Question: What is the name of the tenant mentioned in the document?
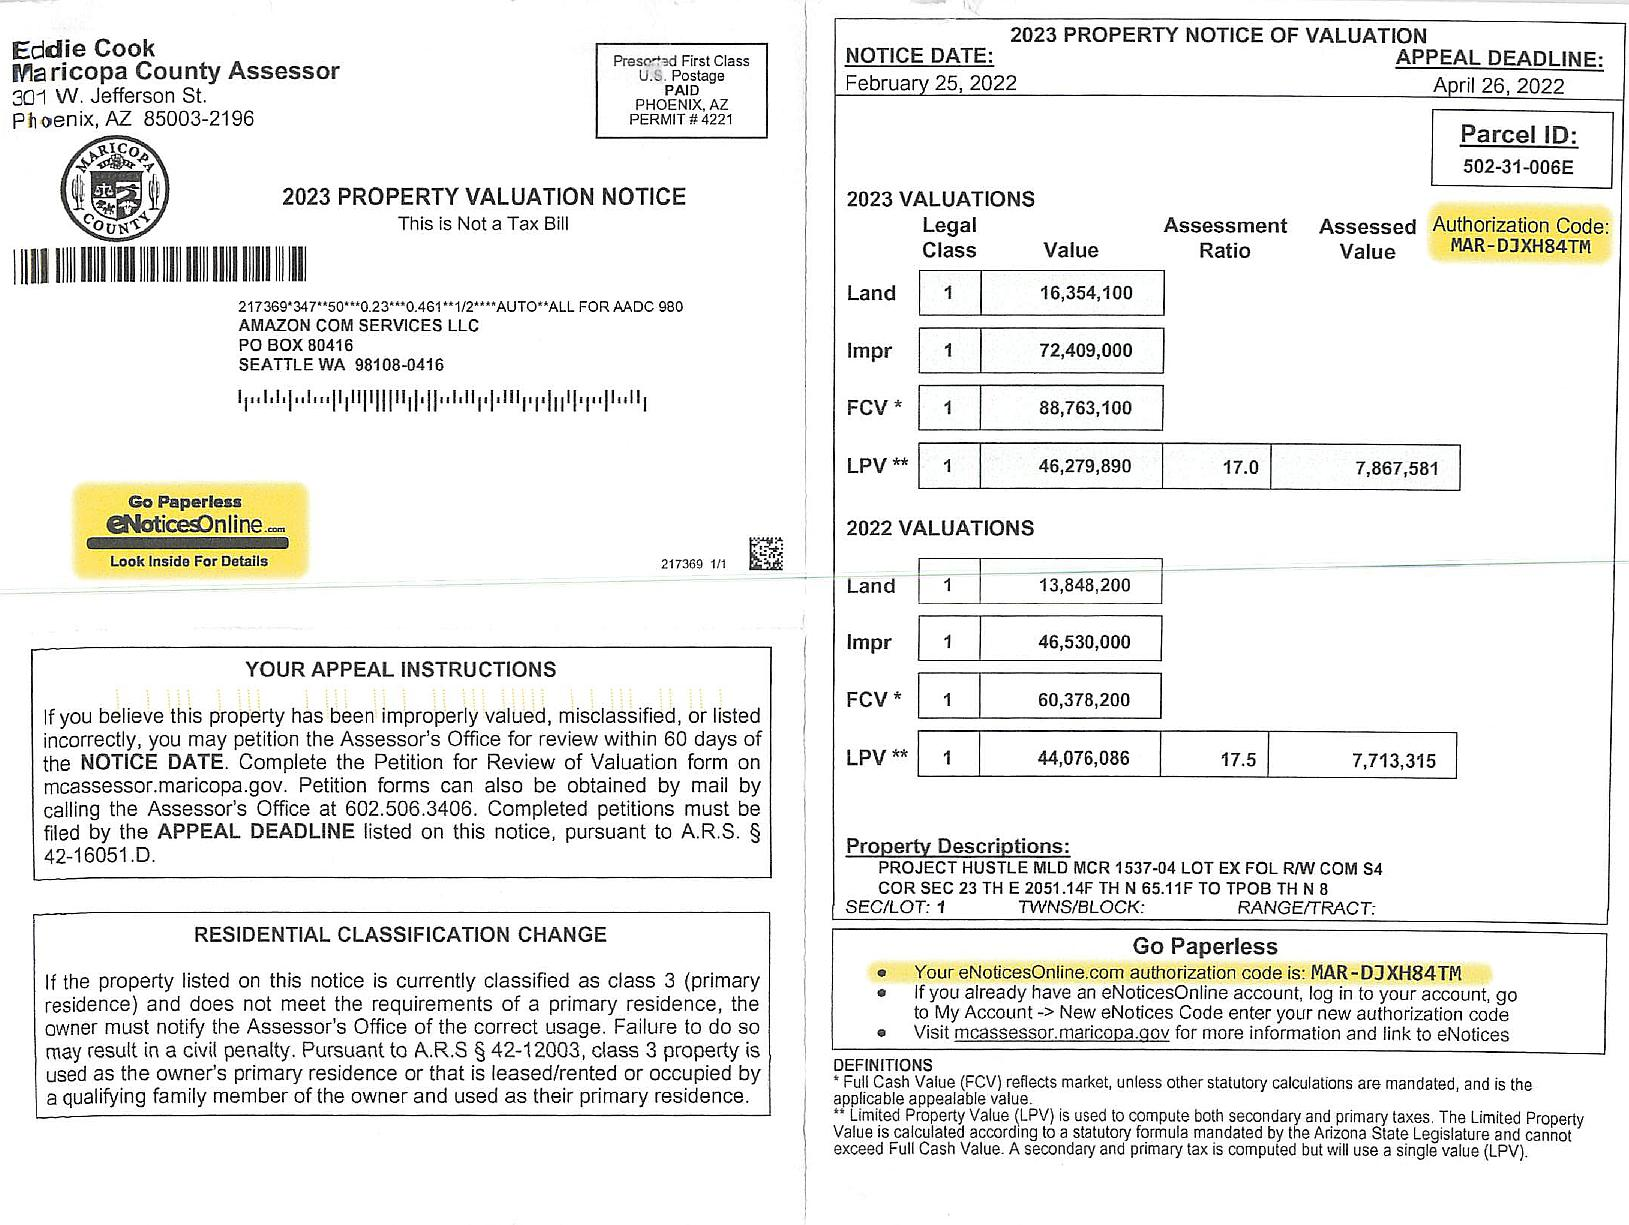
Answer: "AMAZON COM SERVICES LLC"